Question: In what way does the history help explain the case?
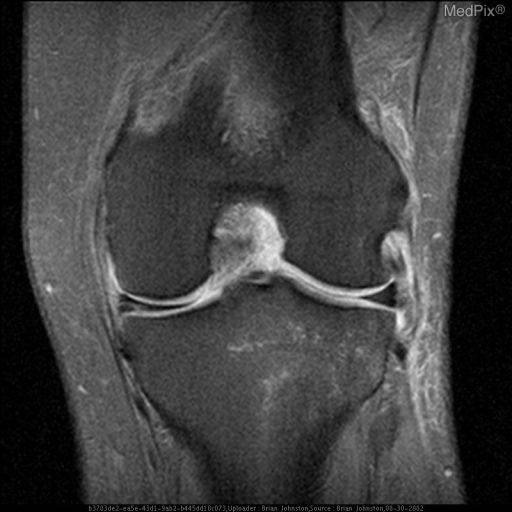
Answer: The patient's history of 30 y.o. man with chronic left knee pain after an injury is key in understanding the case.